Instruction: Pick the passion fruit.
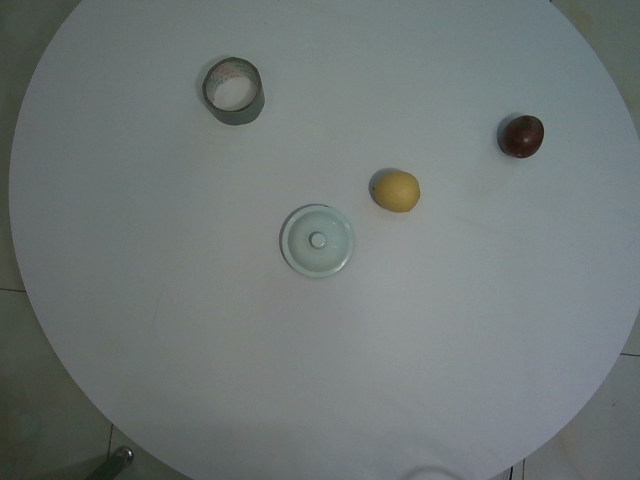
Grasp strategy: vertical